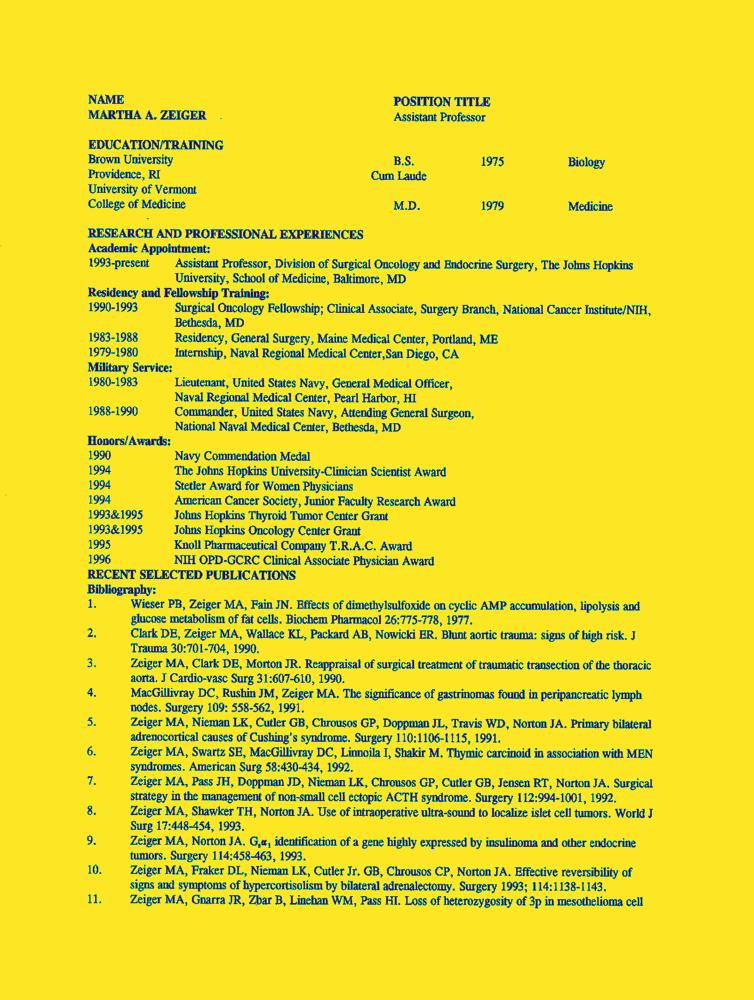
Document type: Resume-Doc